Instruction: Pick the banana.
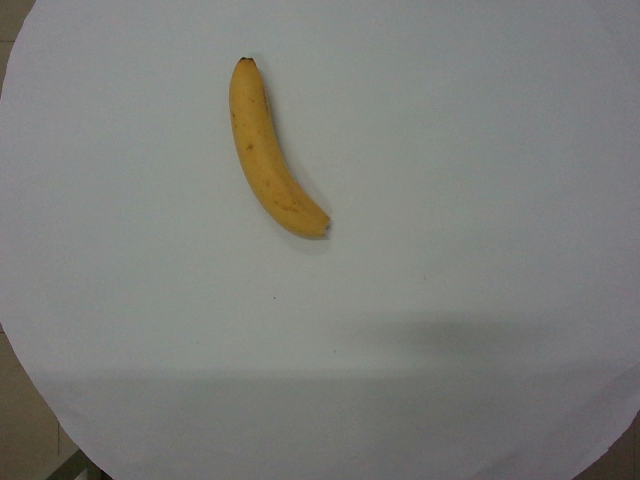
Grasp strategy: vertical